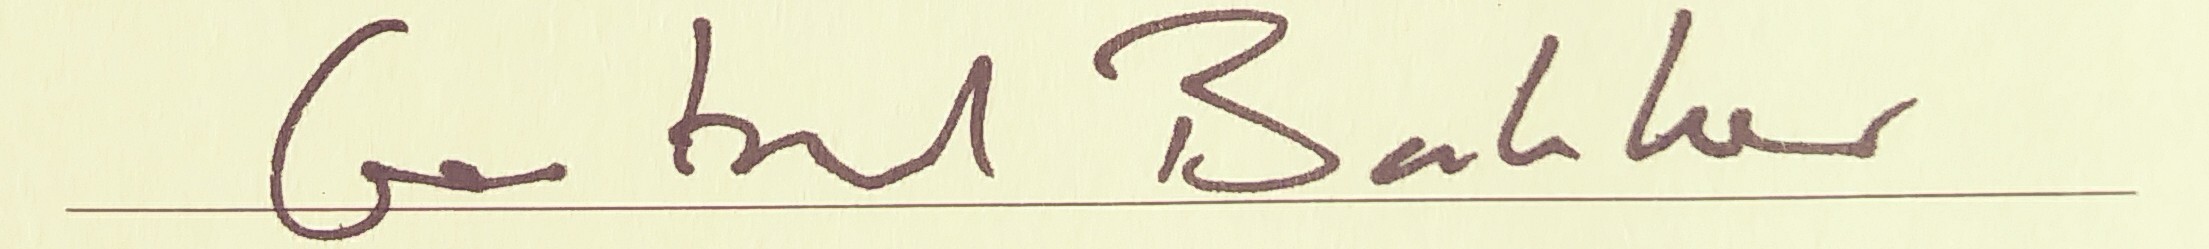
Signature of: gerbrand bakker